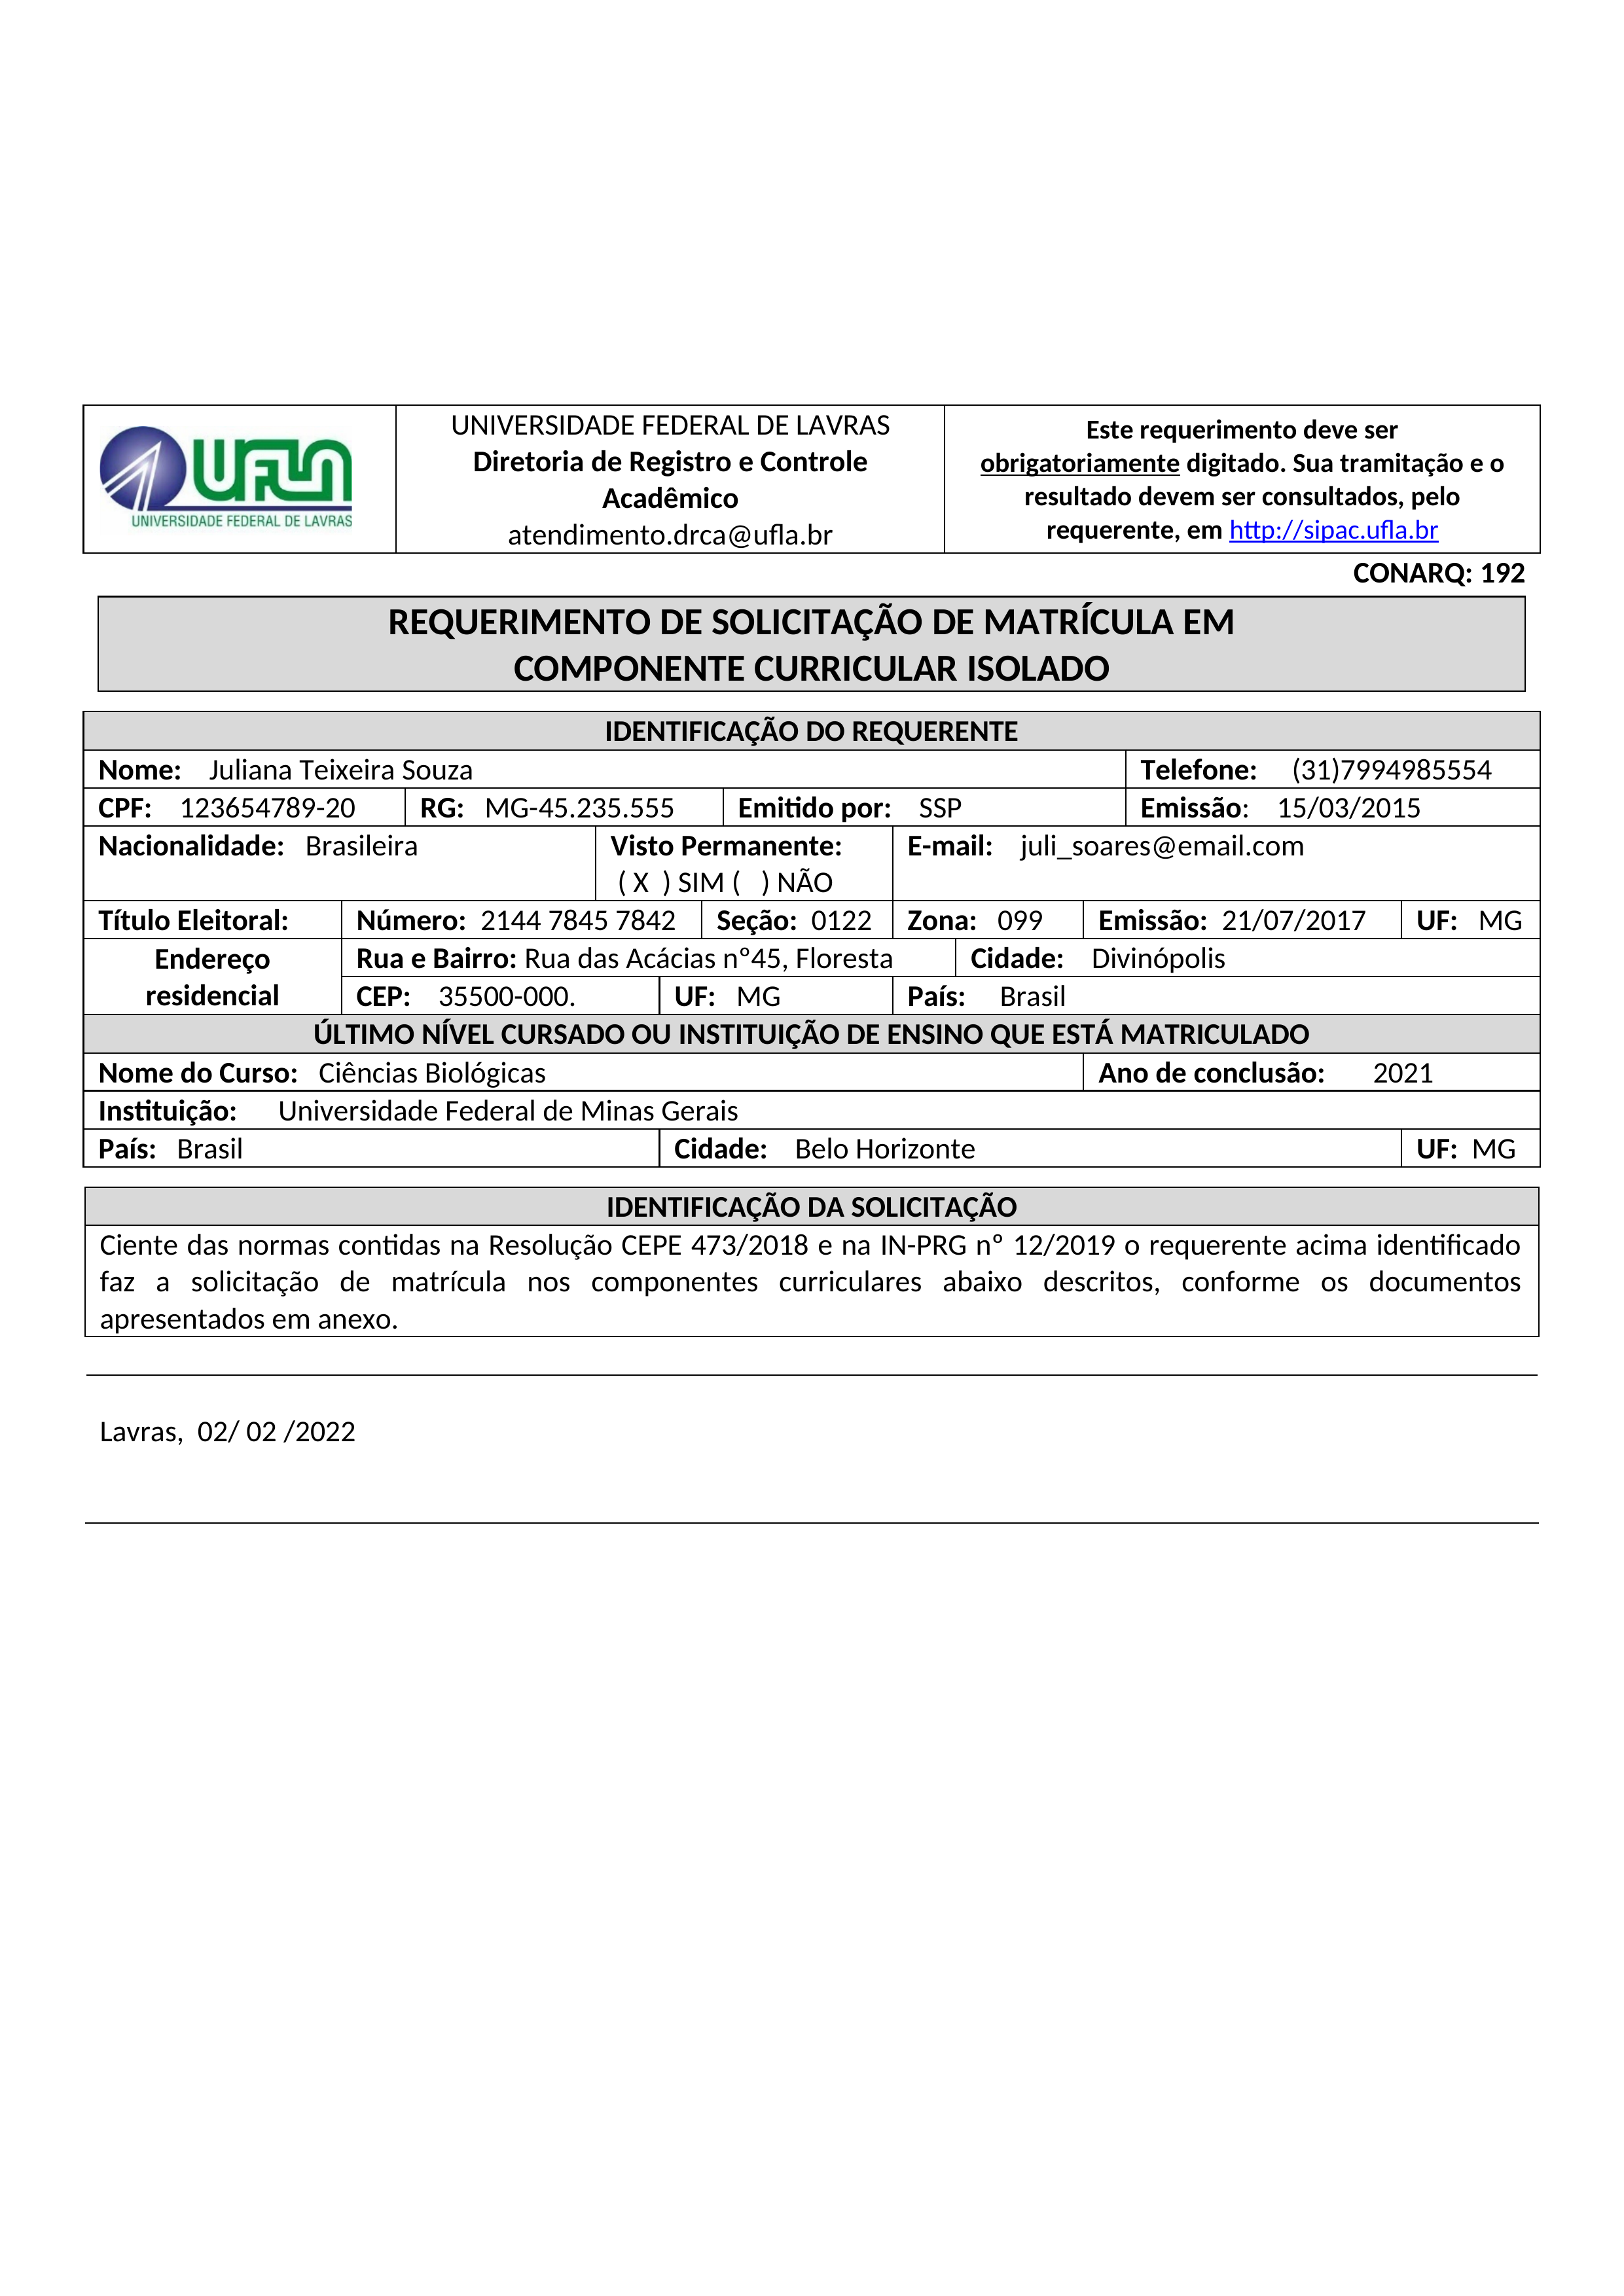
UNIVERSIDADE FEDERAL DE LAVRAS
Este requerimento deve ser obrigatoriamente digitado. Sua tramitação e o resultado devem ser consultados, pelo requerente, em http://sipac.ufla.br
Wal)
Diretoria de Registro e Controle Acadêmico
UNIVERSIDADE FEDERAL DE LAVRAS
atendimento.drca@ufla.br
CONARQ: 192
REQUERIMENTO DE SOLICITAÇÃO DE MATRÍCULA EM COMPONENTE CURRICULAR ISOLADO
IDENTIFICAÇÃO DO REQUERENTE
Telefone:
(31) 7994985554
Nome:
Juliana Teixeira Souza
Emitido por:
SSP
Emissão:
15/03/2015
CPF:
123654789-20
RG:
MG-45.235.555
Nacionalidade:
Brasileira
Visto Permanente:
() NÃO
SIM
(X)
E-mail:
juli_soares@email.com
Endereço residencial
Rua e Bairro:
Rua das Acácias nº45, Floresta
Cidade:
Divinópolis
País:
Brasil
CEP:
35500-000.
UF:
MG
Título Eleitoral:
Número:
2144 7845 7842
Emissão:
21/07/2017
Seção:
0122
Zona:
099
UF:
MG
ÚLTIMO NÍVEL CURSADO OU INSTITUIÇÃO DE ENSINO QUE ESTÁ MATRICULADO
Nome do Curso:
Ciências Biológicas
Ano de conclusão:
2021
Instituição:
Universidade Federal de Minas Gerais
País:
Brasil
Cidade:
Belo Horizonte
UF:
MG
IDENTIFICAÇÃO DA SOLICITAÇÃO
Ciente das normas contidas na Resolução CEPE 473/2018 e na IN-PRG nº 12/2019 o requerente acima identificado faz a solicitação de matrícula nos componentes curriculares abaixo descritos, conforme os documentos apresentados em anexo.
Lavras, 02/02/2022